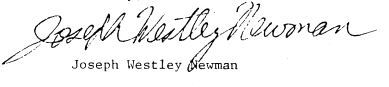
Signature of: joseph newman